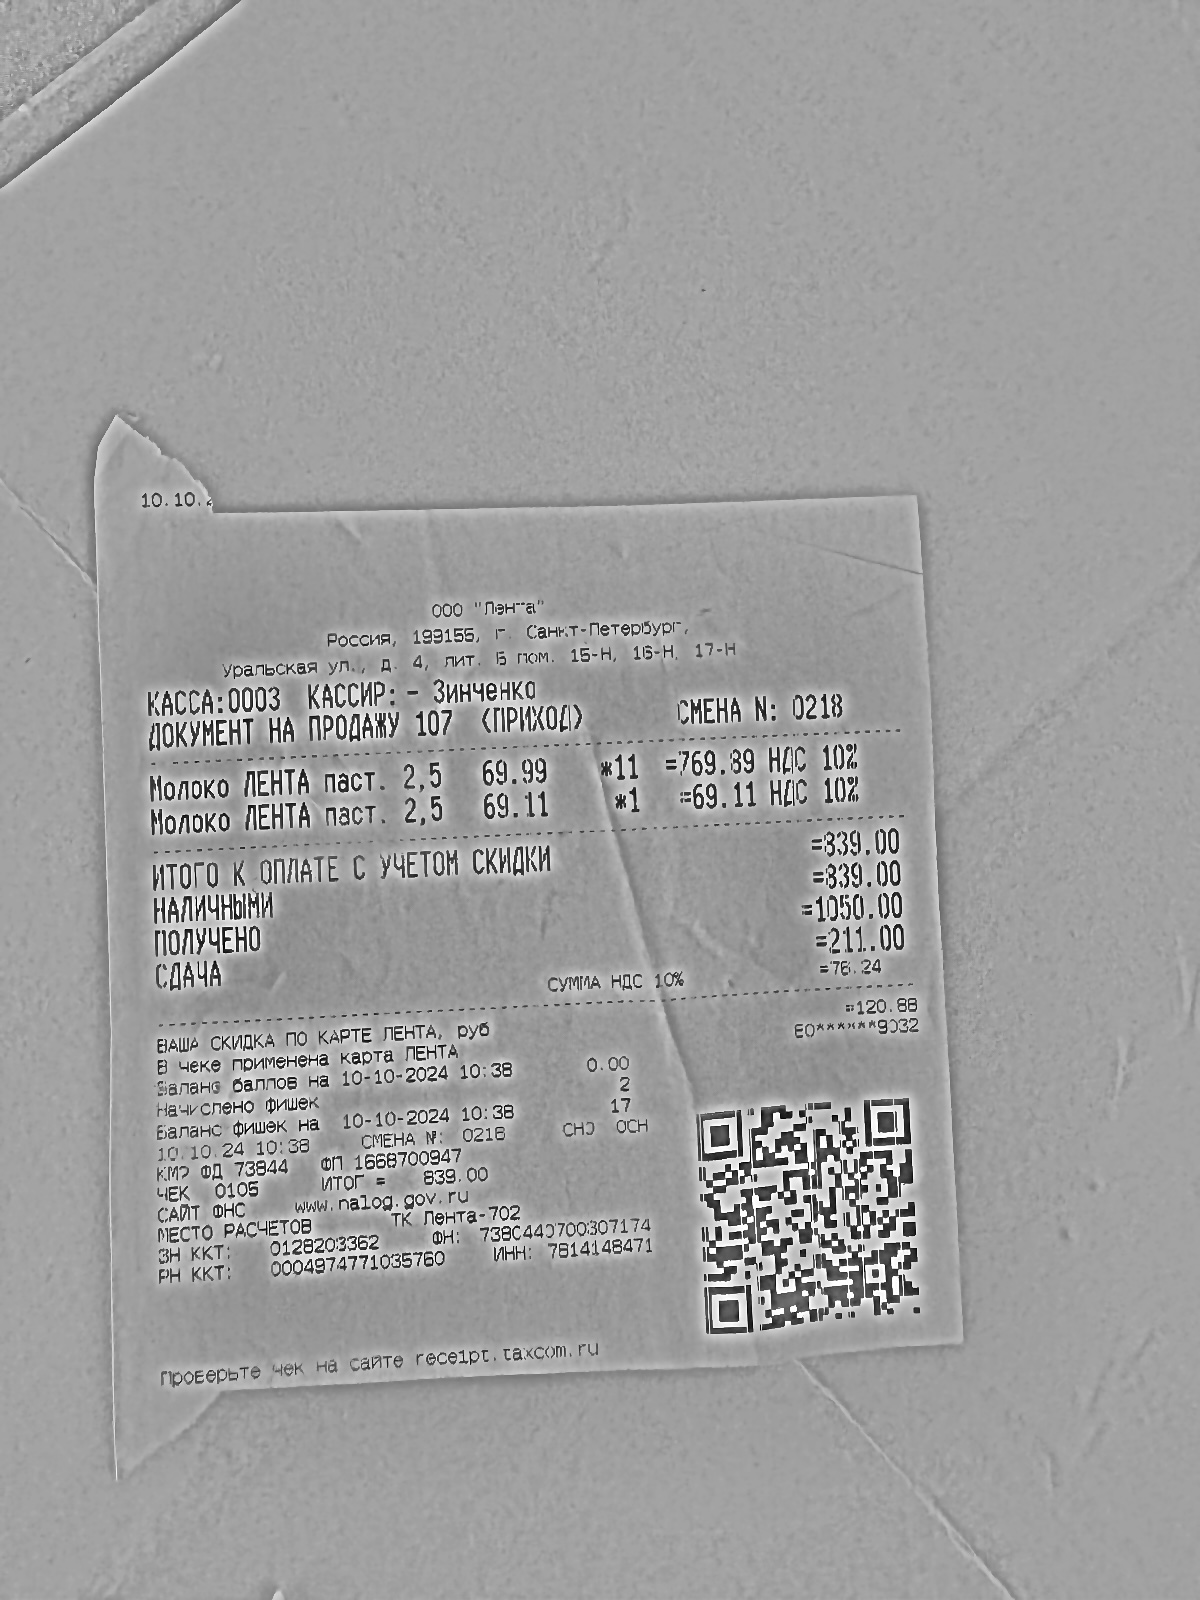
Продавец: ООО "Лен-Тай"
ИНН: 7814148471
Дата: 10-10-2024 10:38
Товары: Молоко ЛЕНТА паст. 2,5; Молоко ЛЕНТА паст. 2,5
Количество: 1.000; 1.000
Цена: 69.99; 69.11
Сумма: 69.99; 69.11
Итого: 839.00